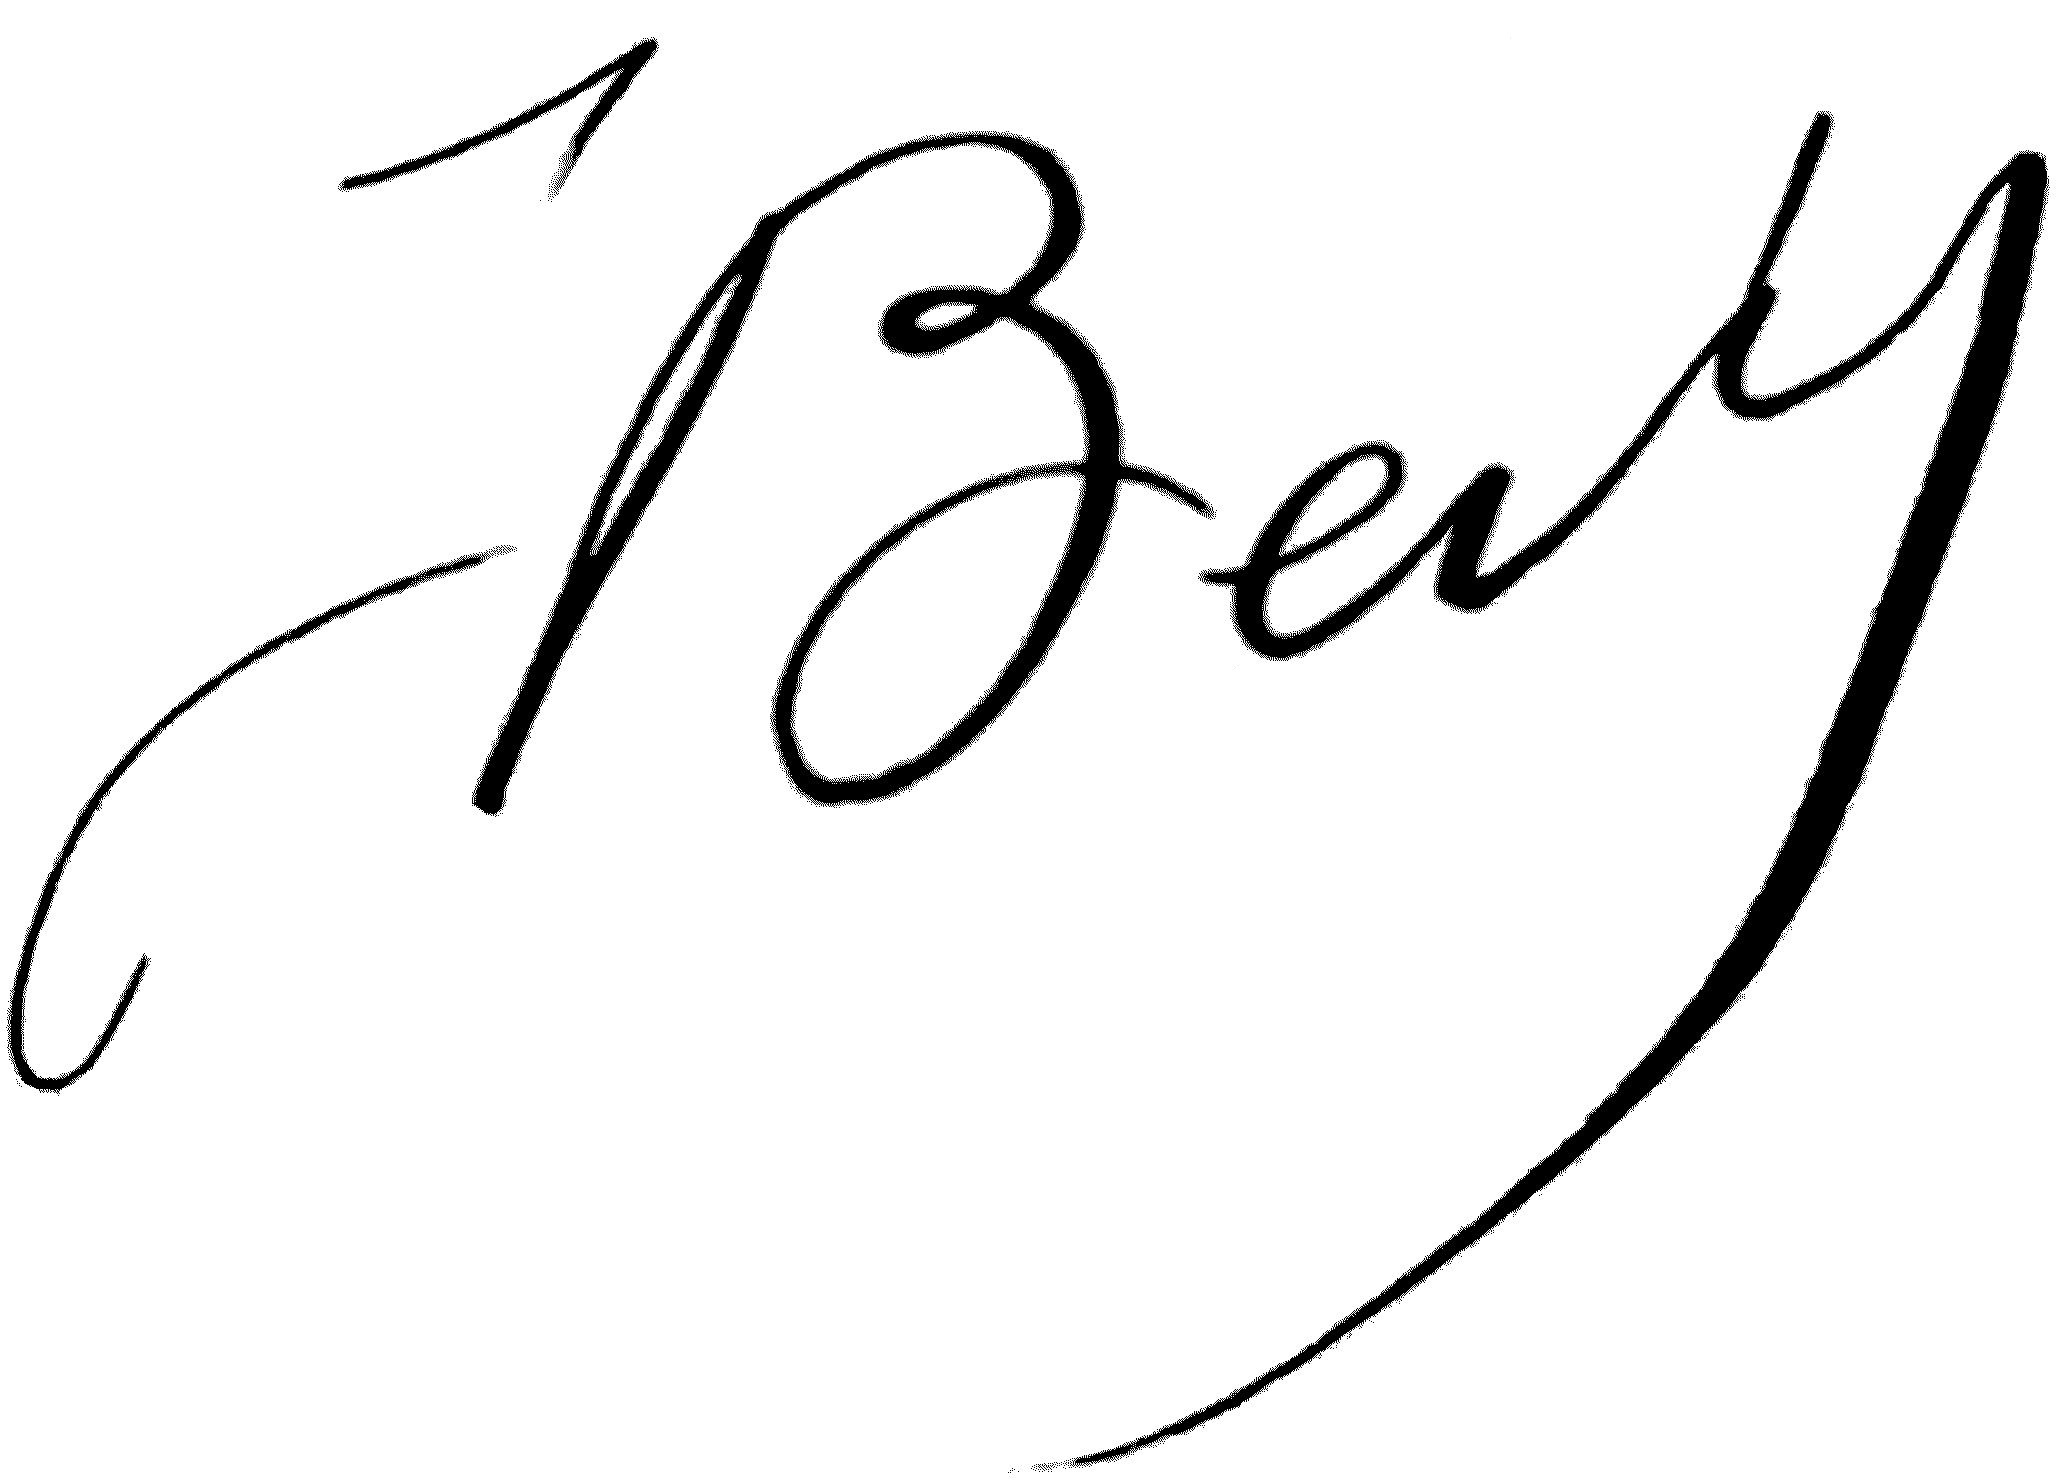
Signature of: jacques bertin